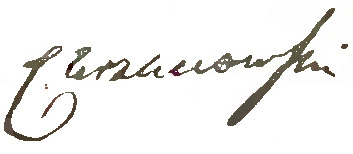
Signature of: wojciech chrzanowski